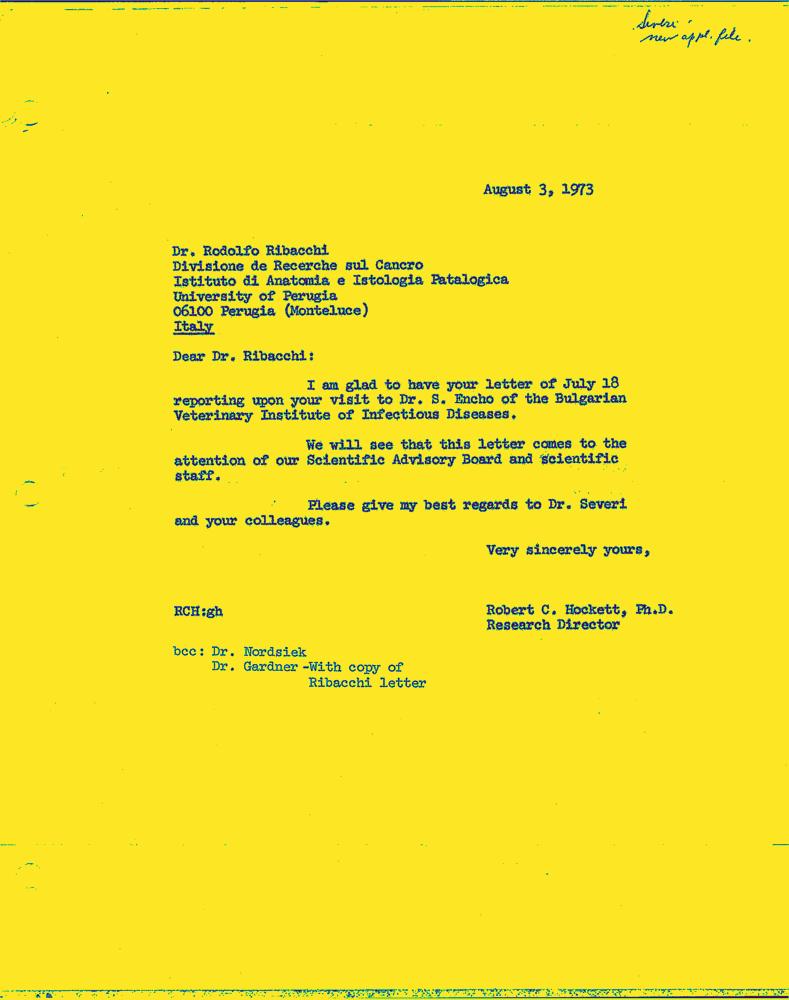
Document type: Letter-Doc